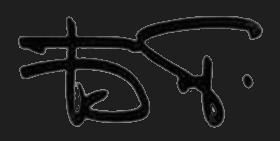
Signature of: boris grebenshchikov